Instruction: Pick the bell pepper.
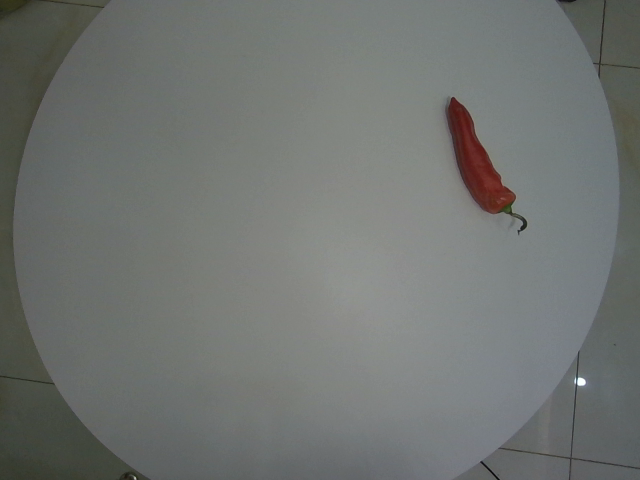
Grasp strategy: vertical